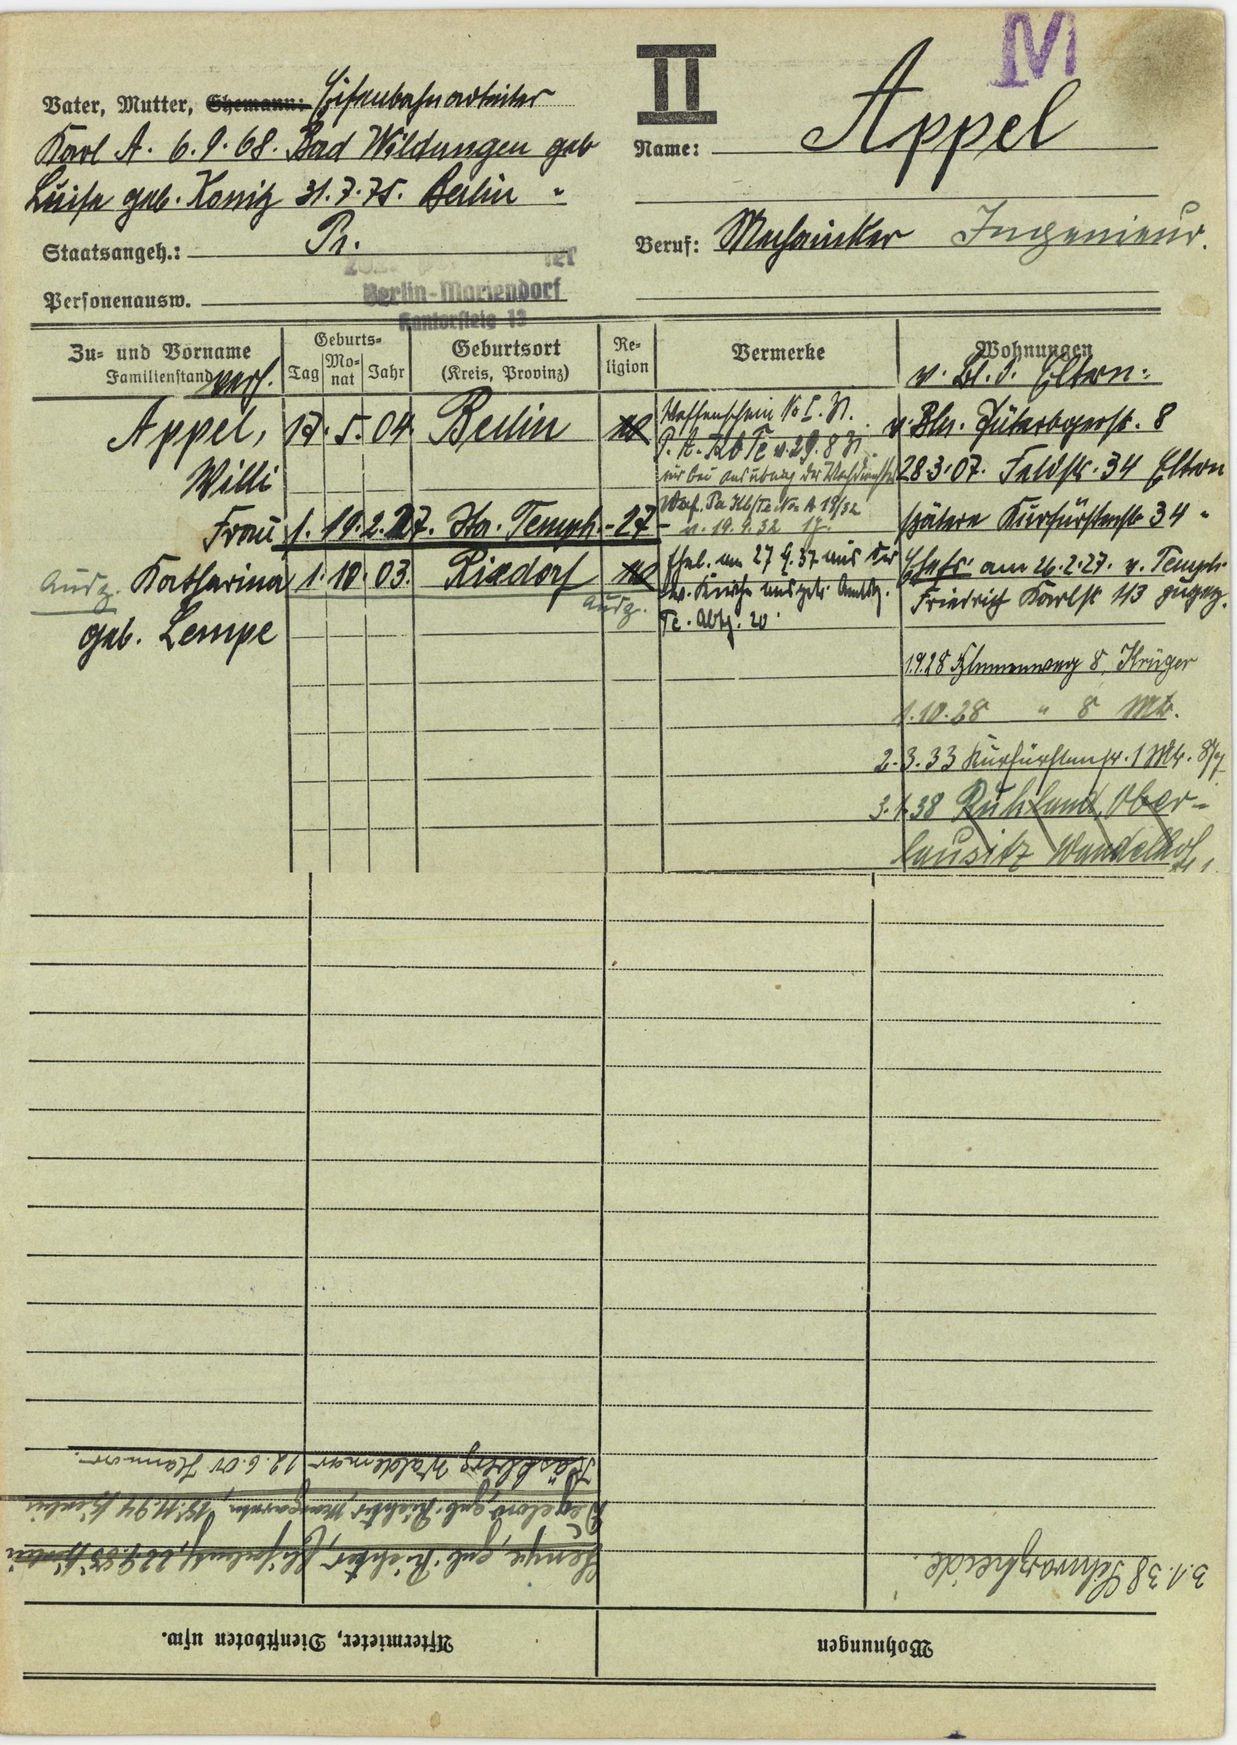
Appel